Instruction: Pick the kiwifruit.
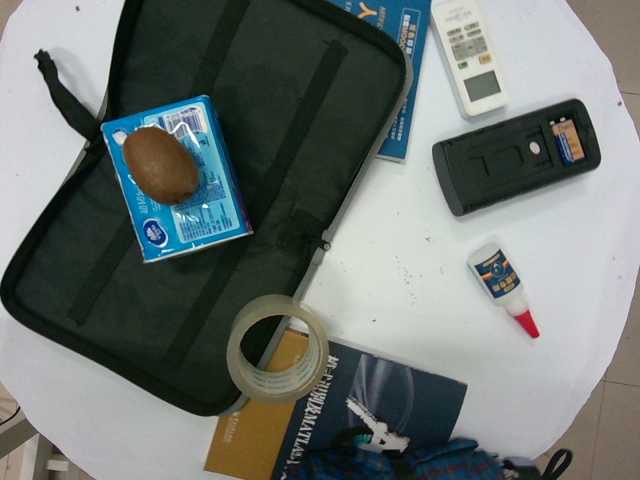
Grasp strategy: vertical